Question: What is the address or location of the property listed in the document?
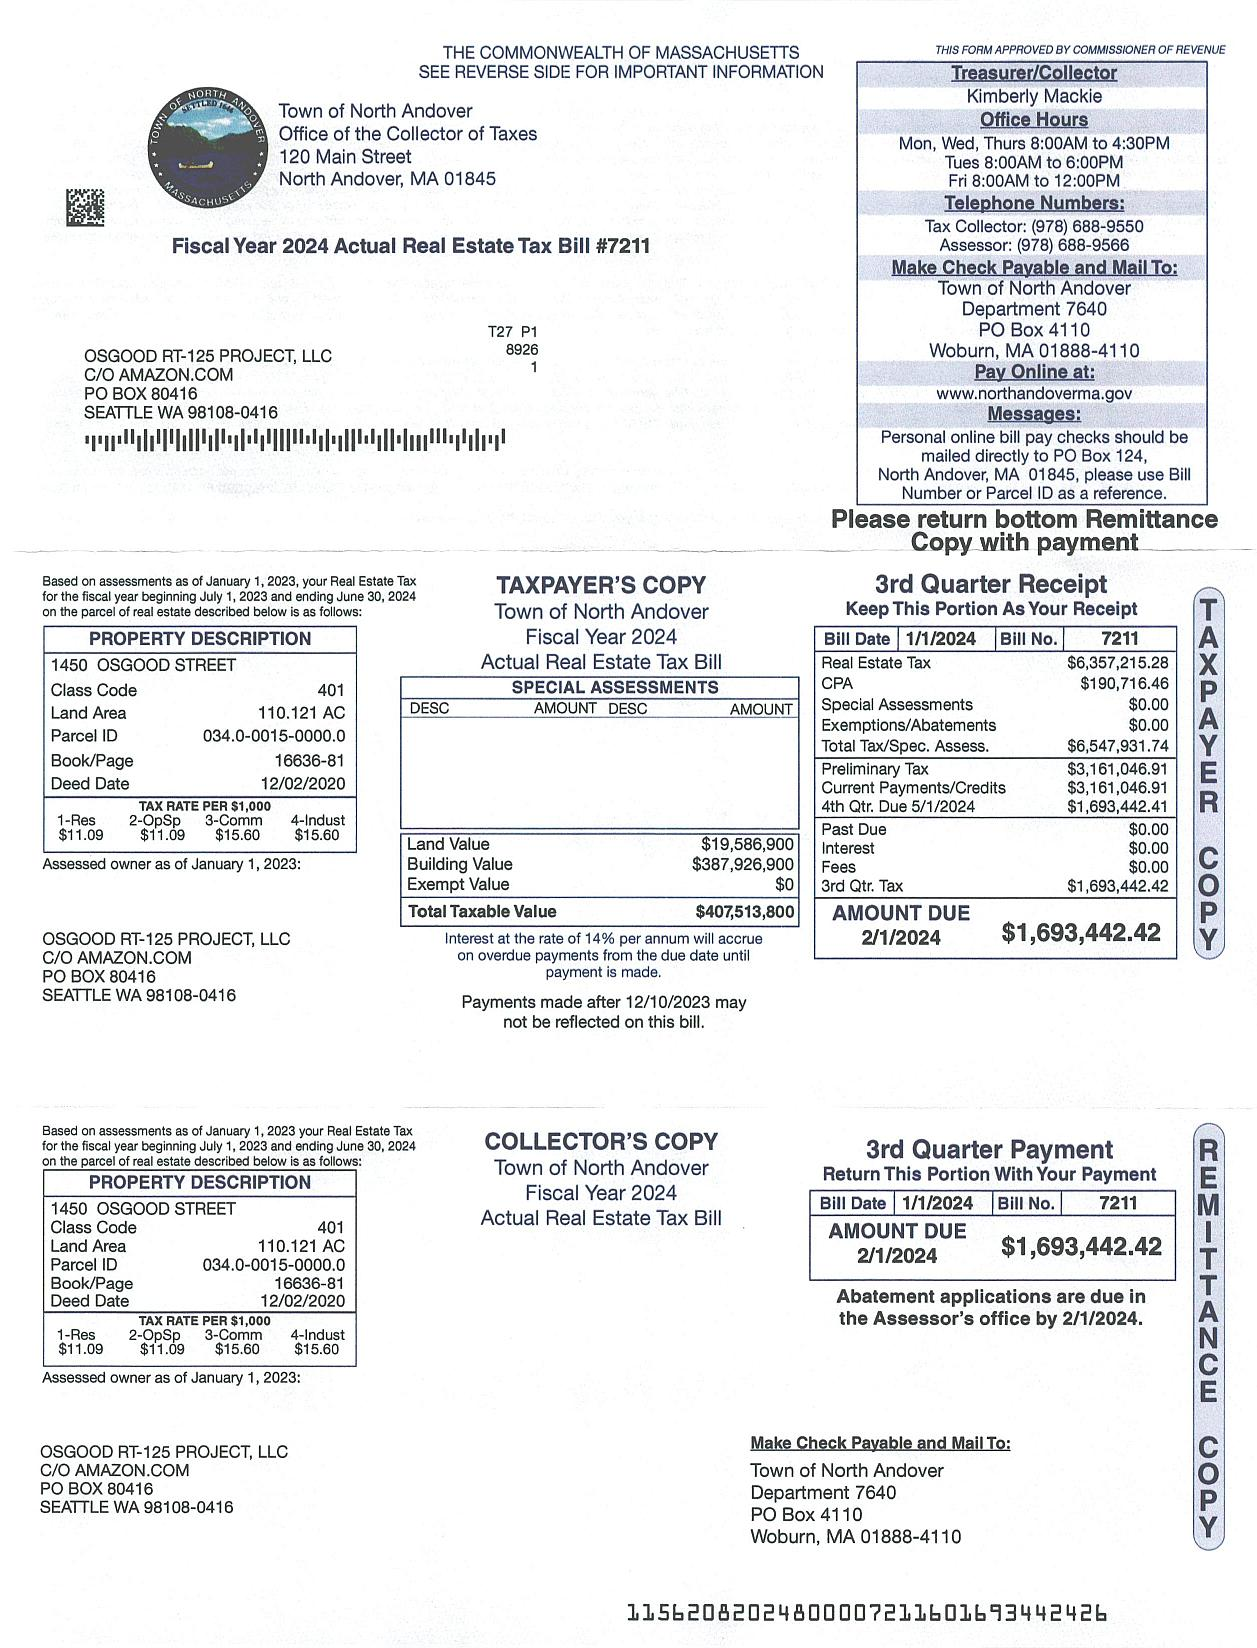
Answer: "1450 OSGOOD STREET"